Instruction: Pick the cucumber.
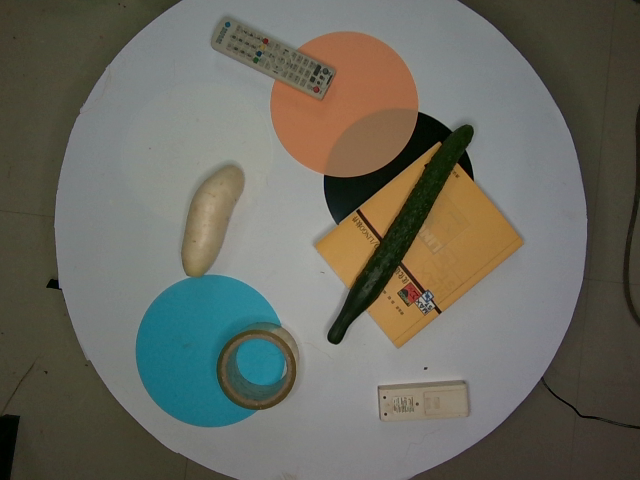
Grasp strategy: vertical